Question: What do the imaging results show?
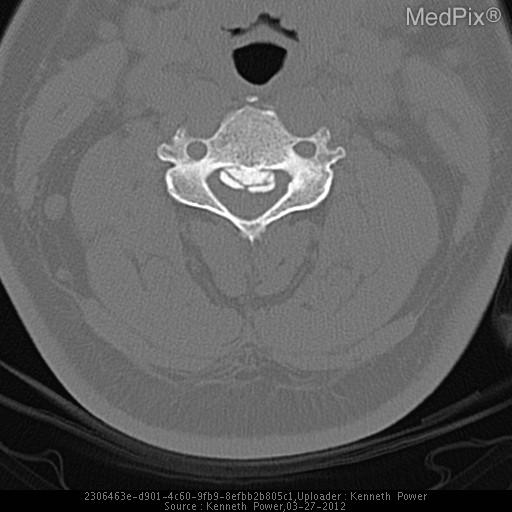
Answer: The imaging shows •  Plain Films, CT, and MR demonstrate Ossification of the Posterior Longitudinal Ligament (OPLL) with subsequent marked narrowing of the spinal canal.

•  Also notice the associated syringohydromyelia, below the narrowing CT coronal with OPLL at the C3 level.